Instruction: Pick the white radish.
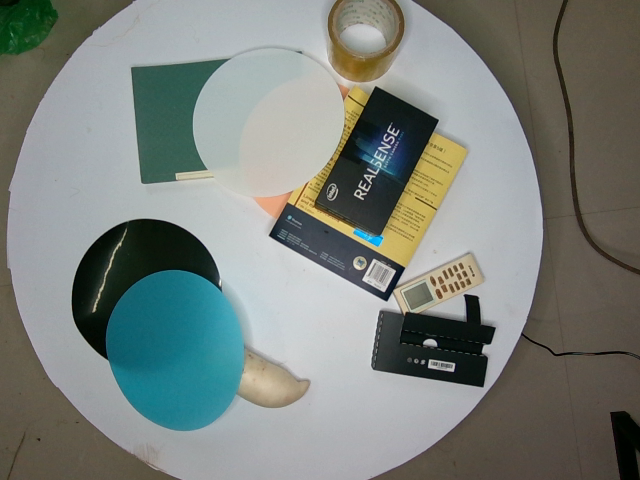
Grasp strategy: vertical